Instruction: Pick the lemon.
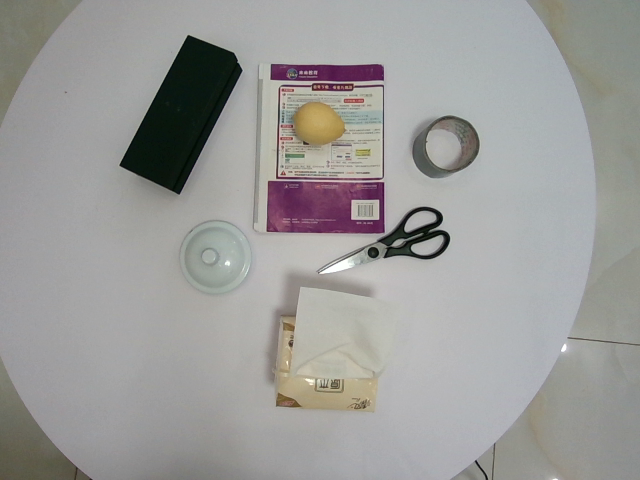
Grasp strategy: vertical